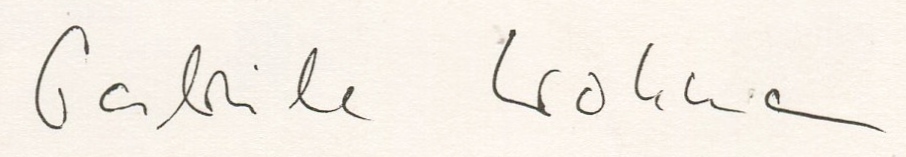
Signature of: gabriele wohmann